Question: What could the diagnosis suggest?
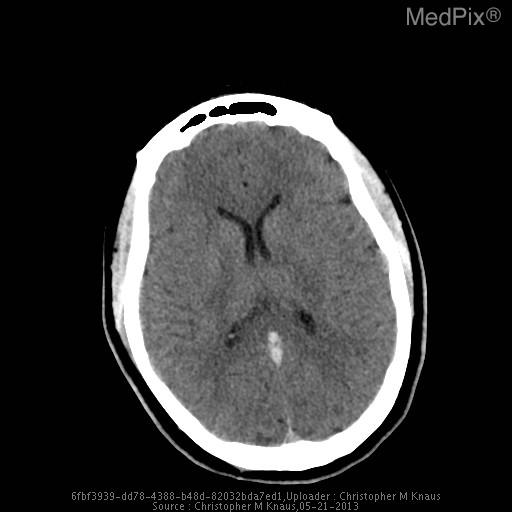
Answer: The possible diagnosis includes Venous sinus thrombosis
Severe dehydration
Polycythemia.